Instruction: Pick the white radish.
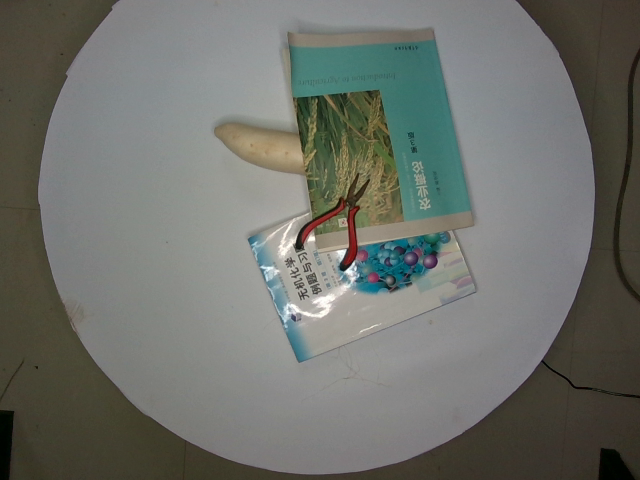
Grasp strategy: vertical